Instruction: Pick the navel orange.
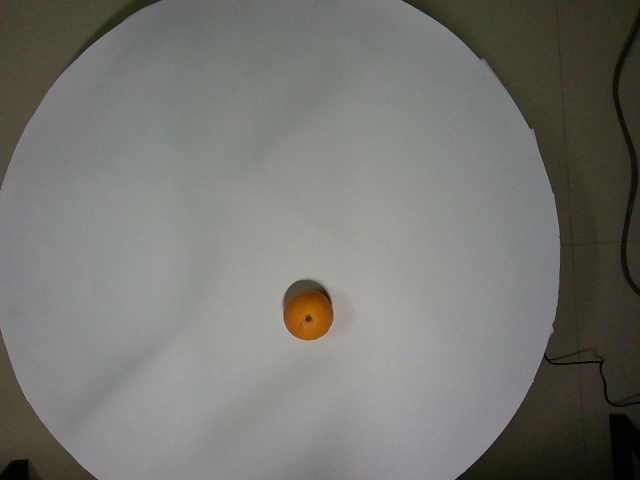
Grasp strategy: vertical